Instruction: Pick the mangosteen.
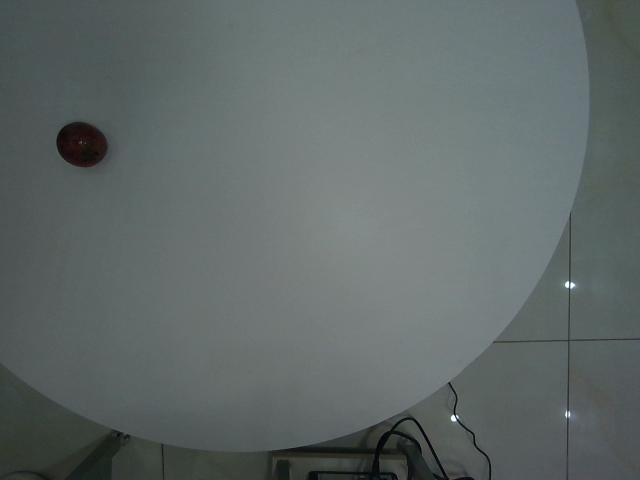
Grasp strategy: vertical